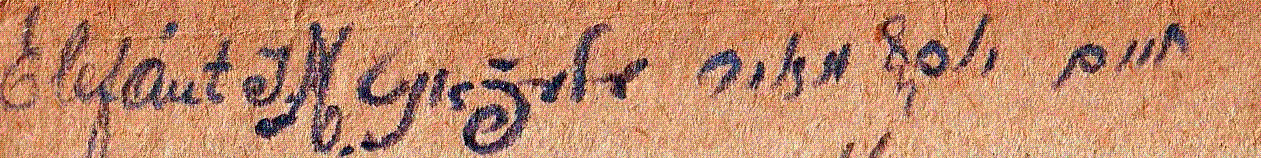
Signature of: joseph meir elefant